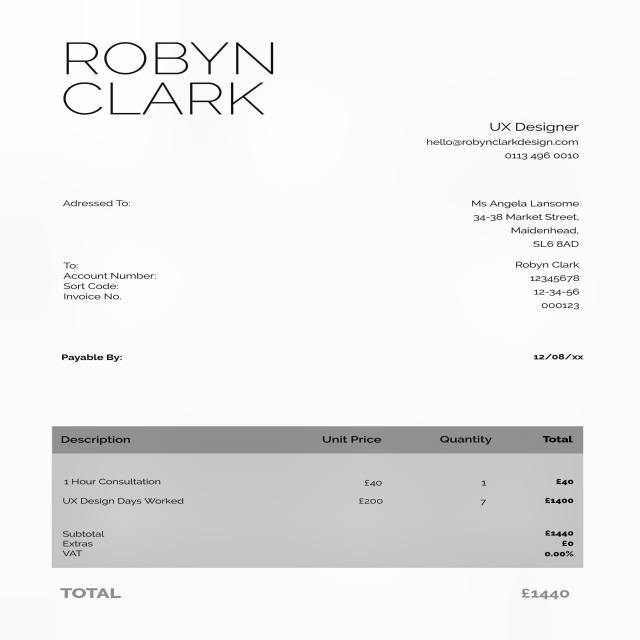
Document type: Invoice